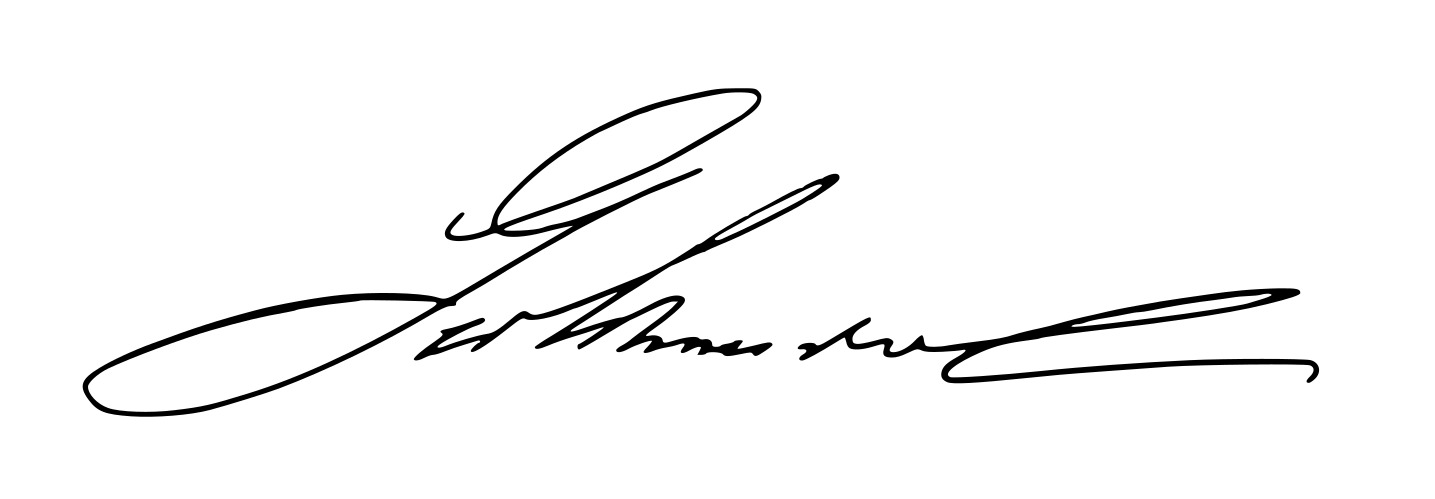
Signature of: george schneider